Question: What type of tax is indicated in the document, personal property or real estate?
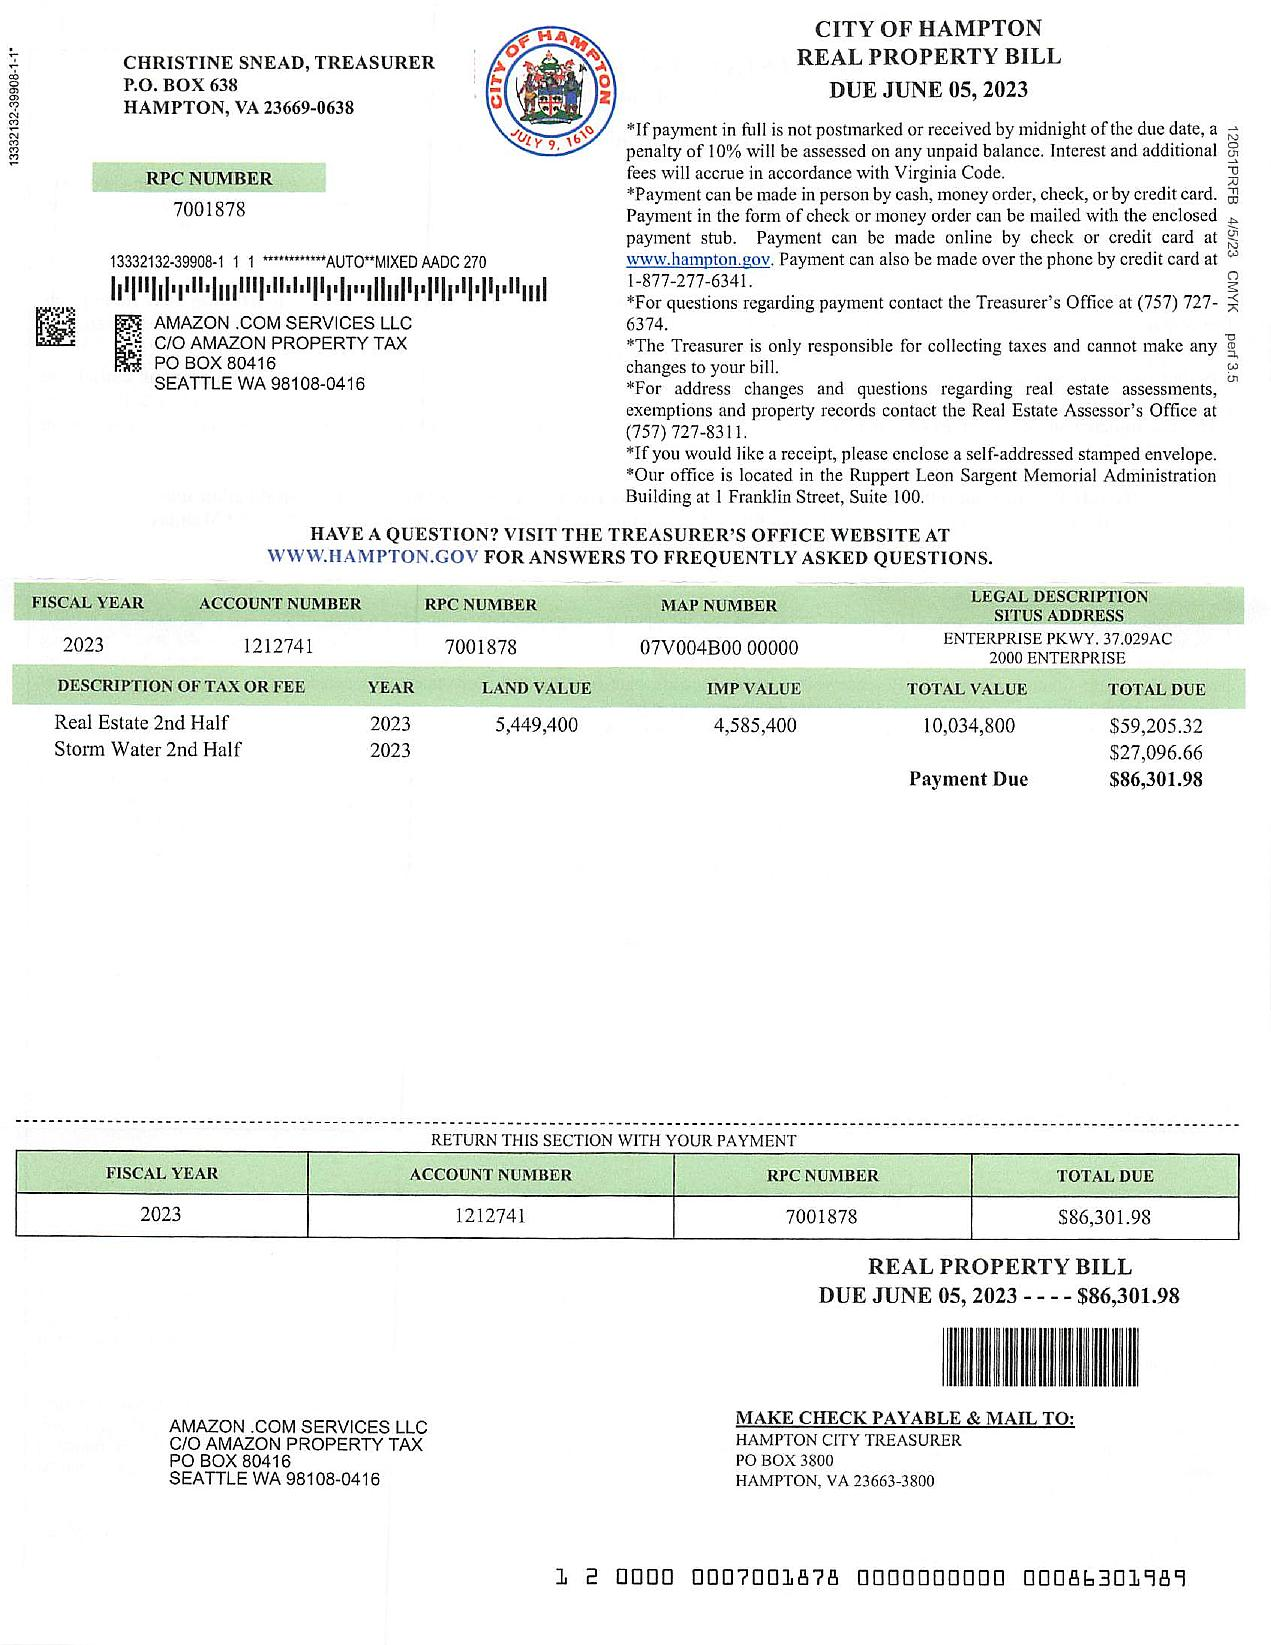
Answer: "Real Estate Tax"